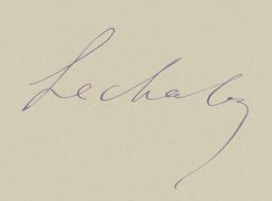
Signature of: médéric clément lechalas